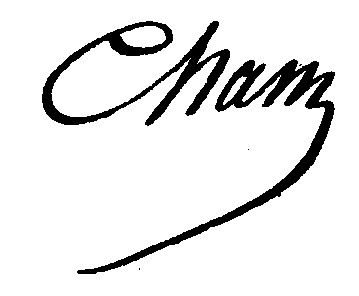
Signature of: amédée de noé